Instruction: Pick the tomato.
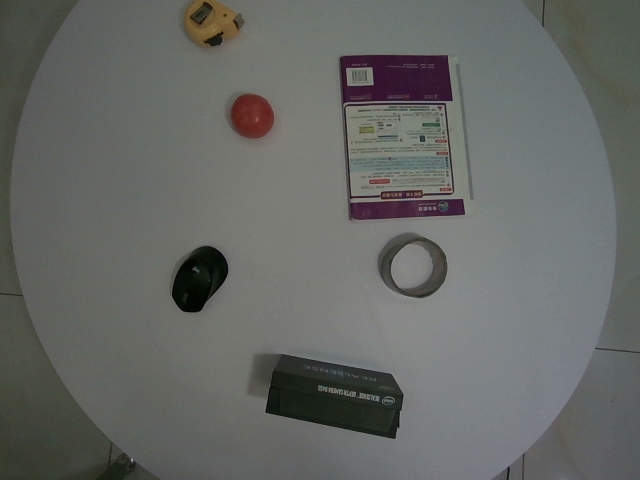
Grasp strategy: vertical